Question: What is the assessed value of the property as noted in the document?
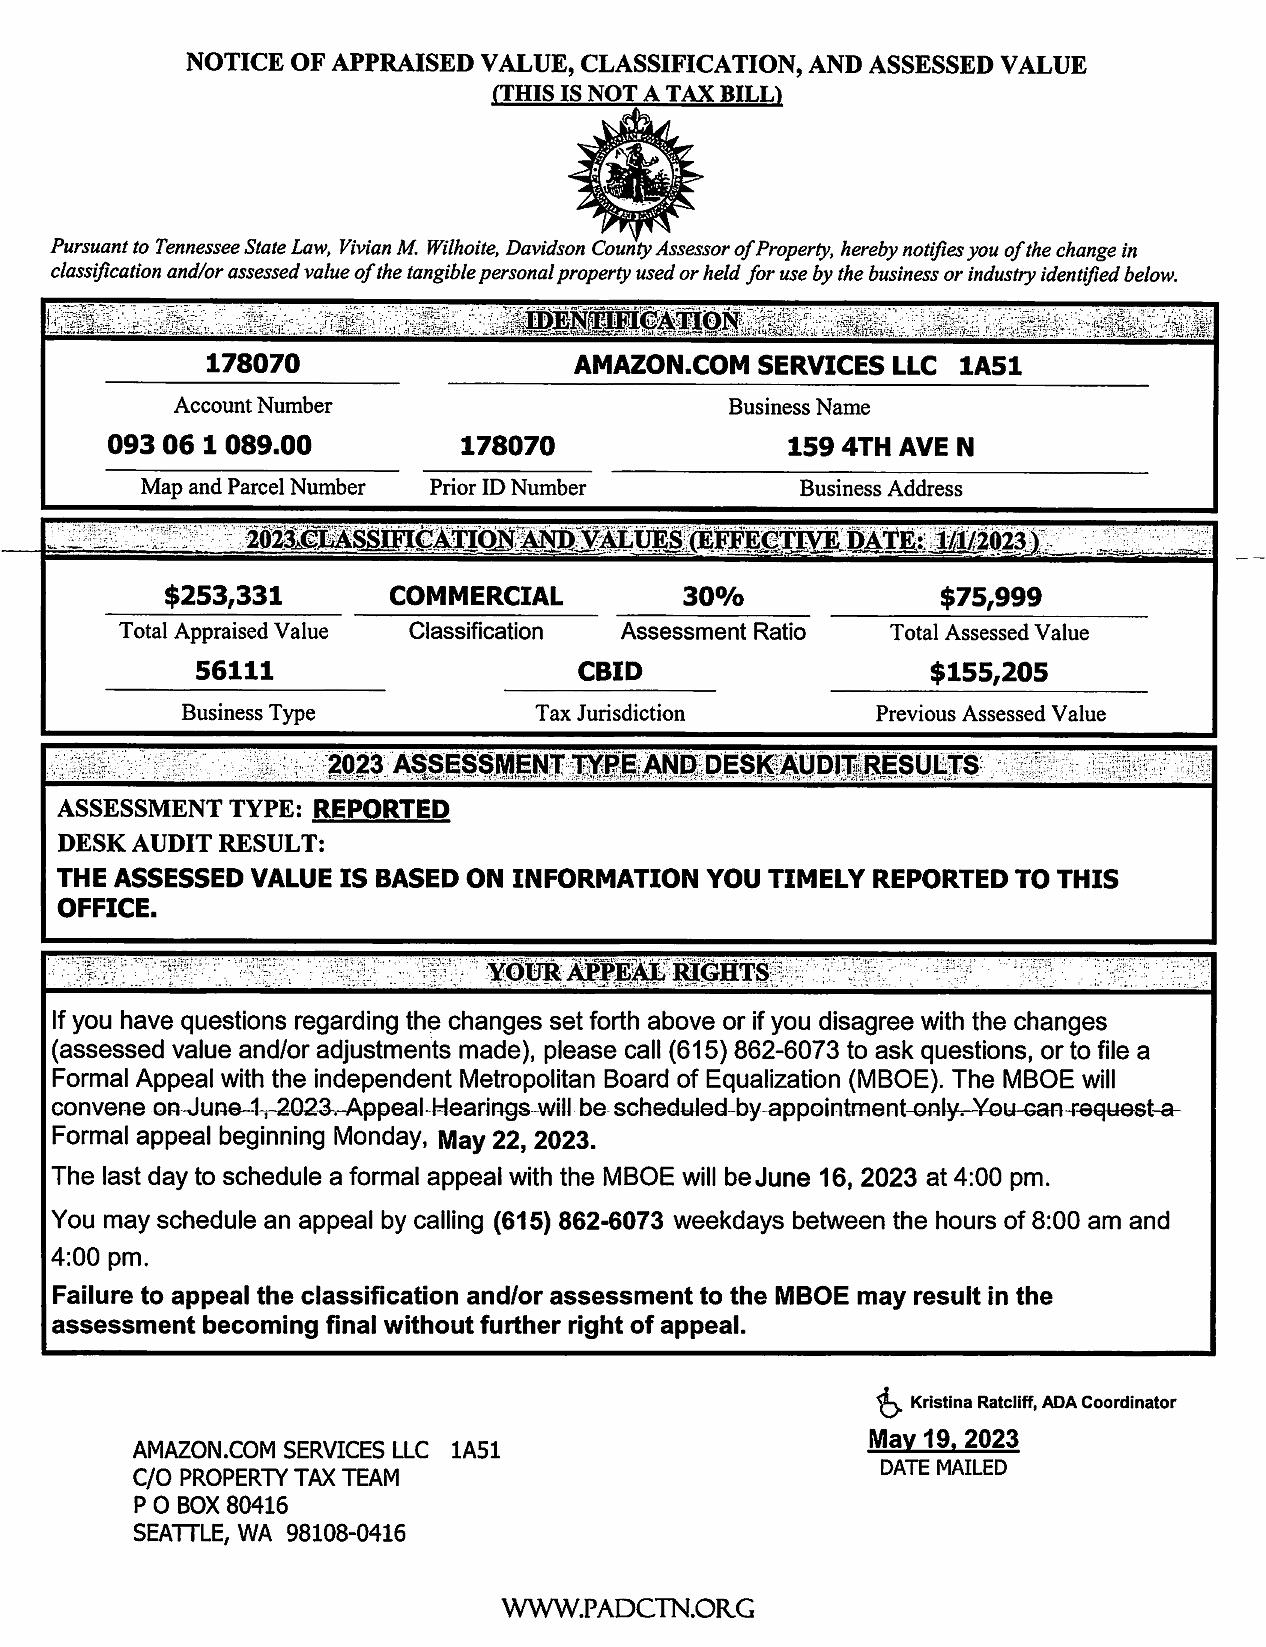
Answer: "$75,999 "